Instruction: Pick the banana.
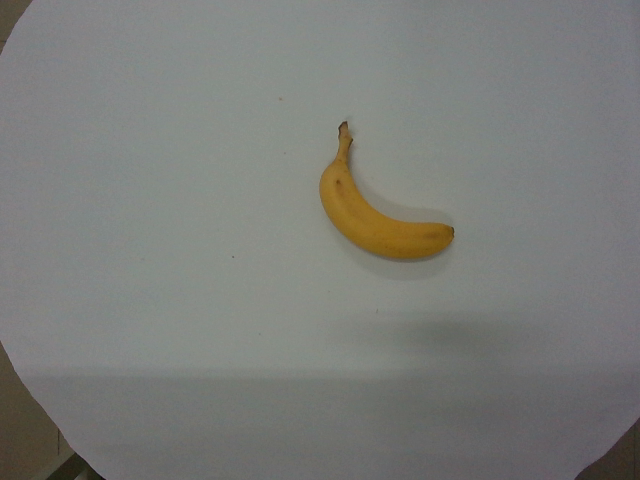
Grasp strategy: vertical